Question: What is the assessed value of the property as noted in the document?
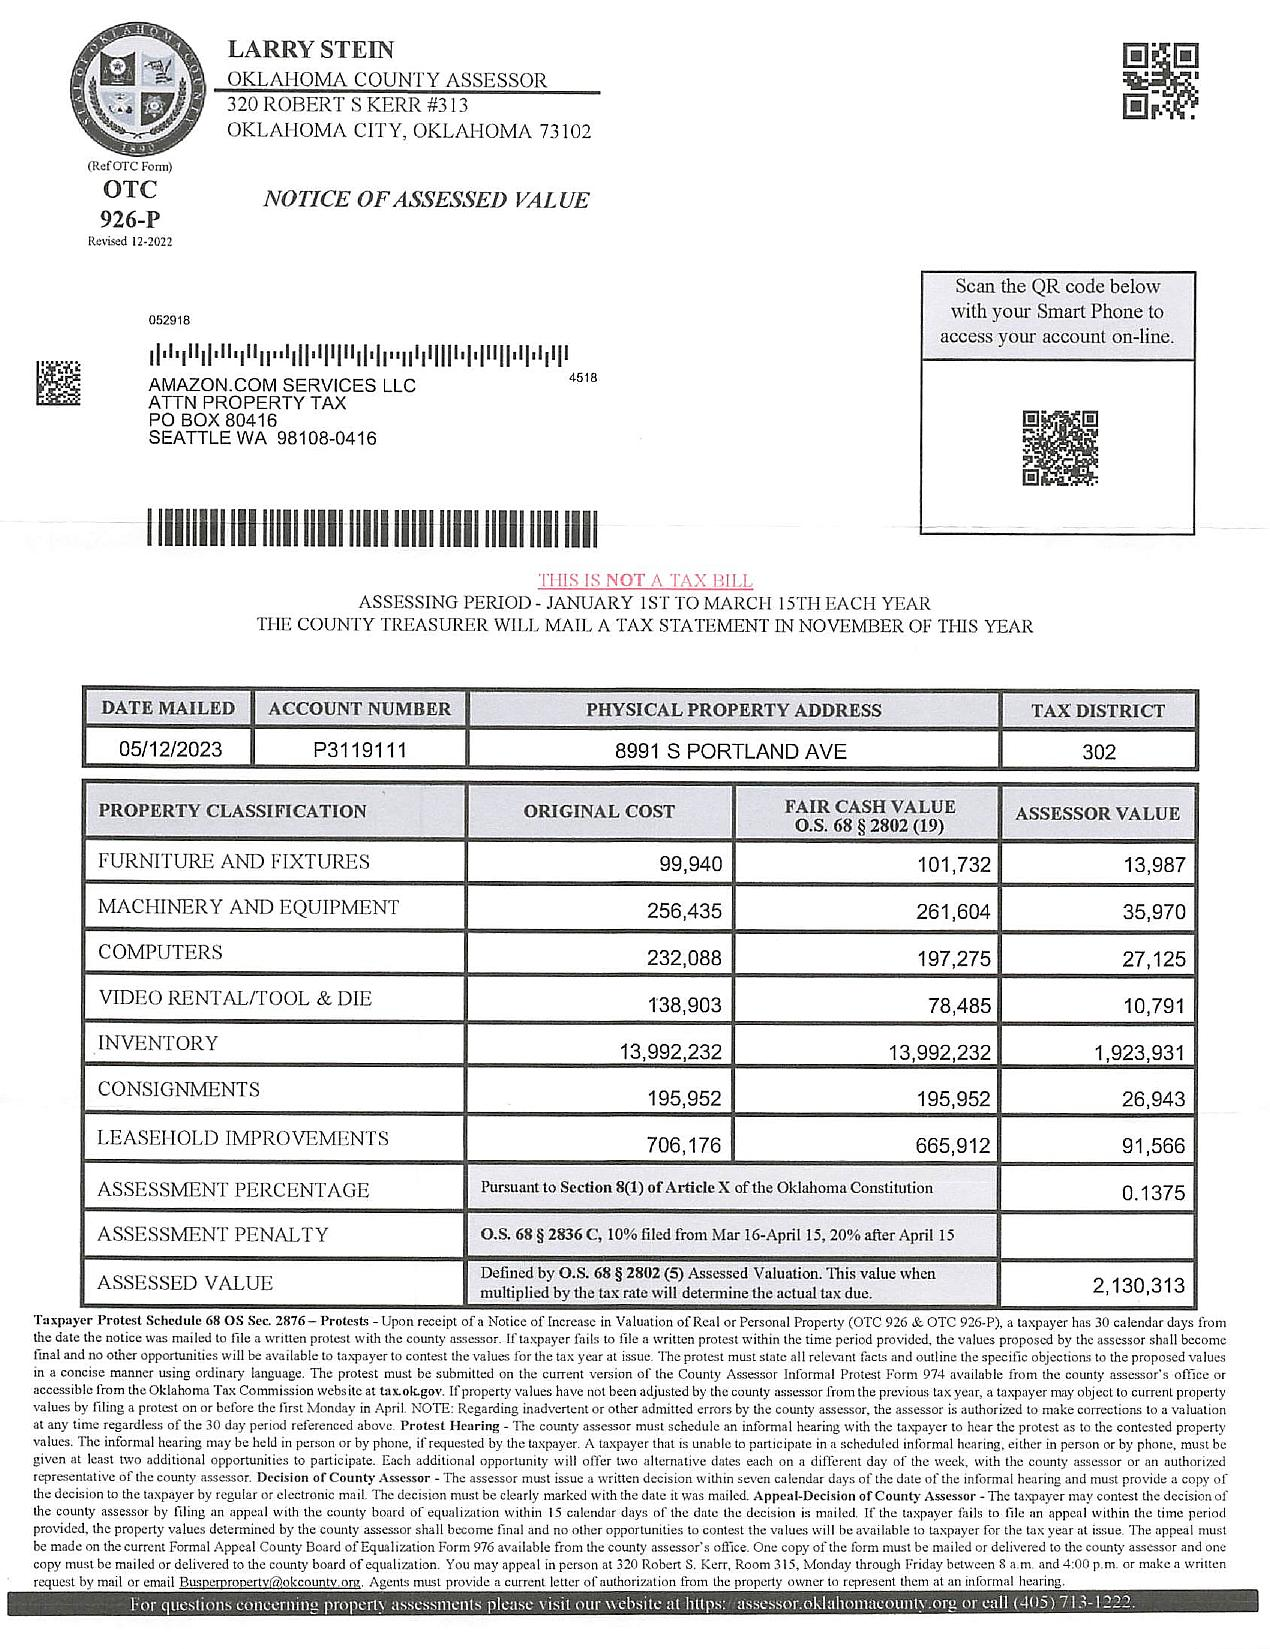
Answer: "2,130,313"